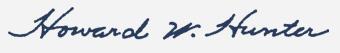
Signature of: howard w hunter